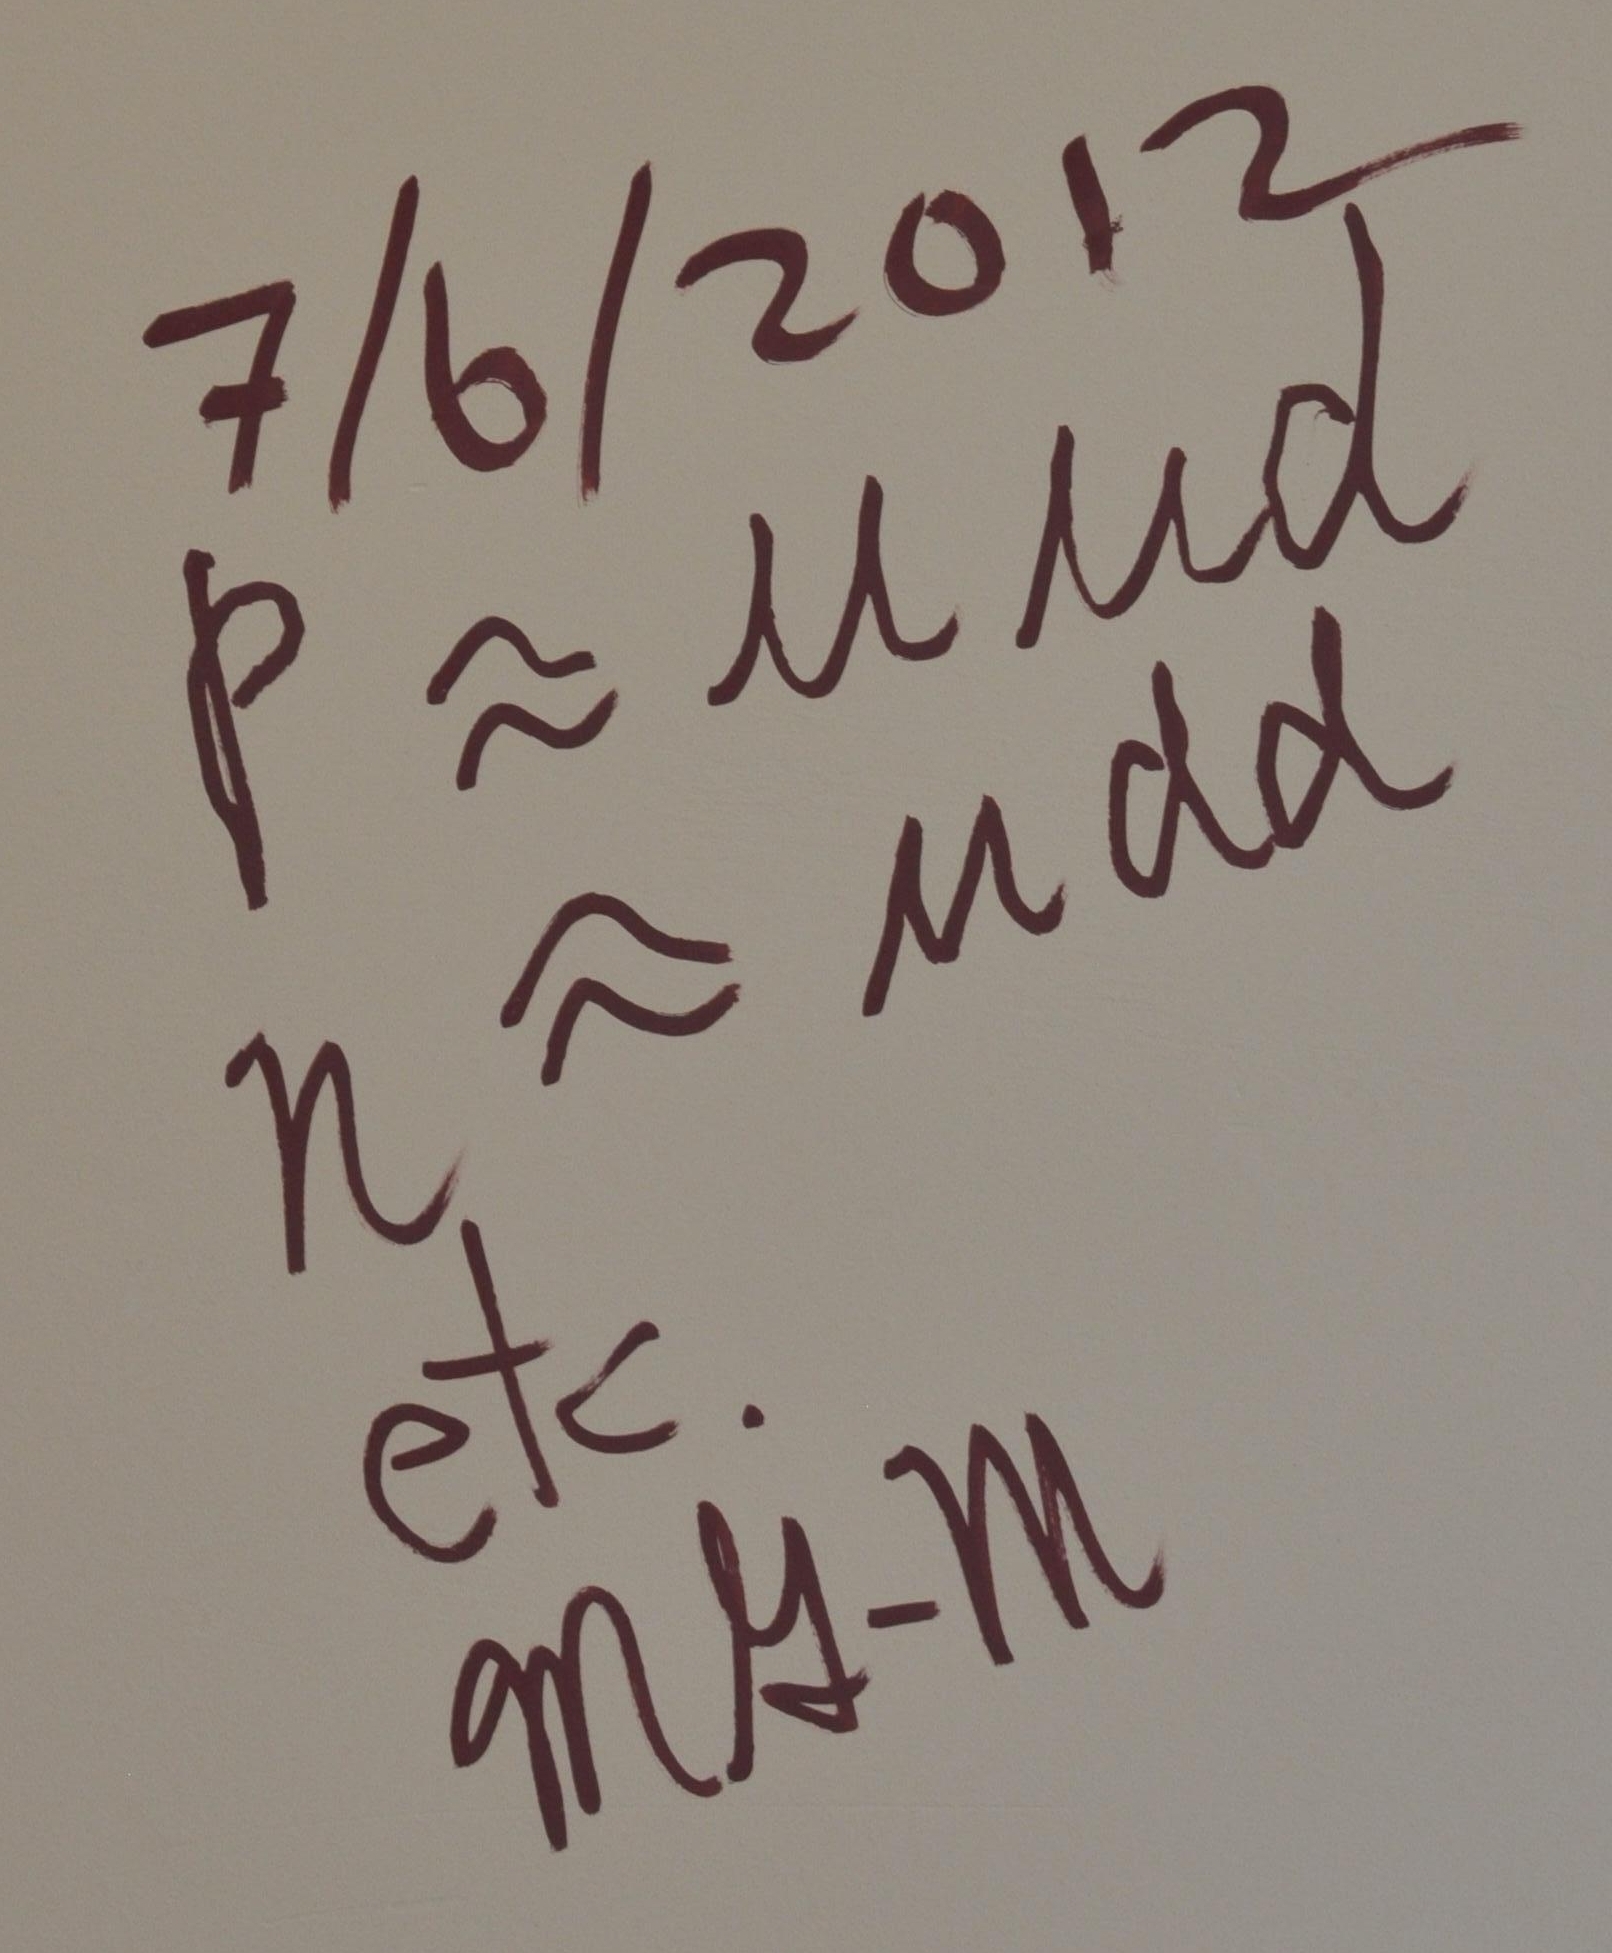
Signature of: murray gell mann